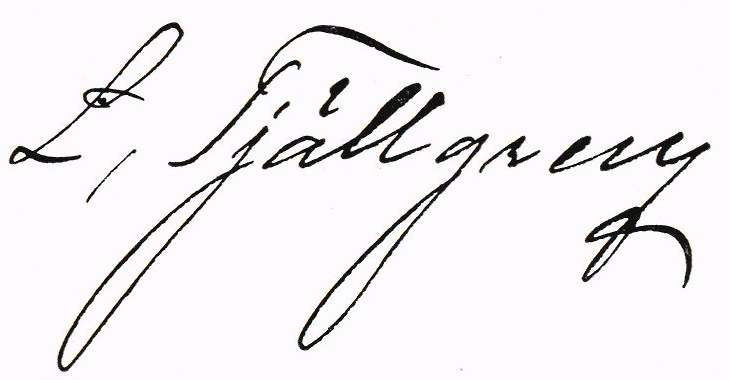
Signature of: leonard tjällgren